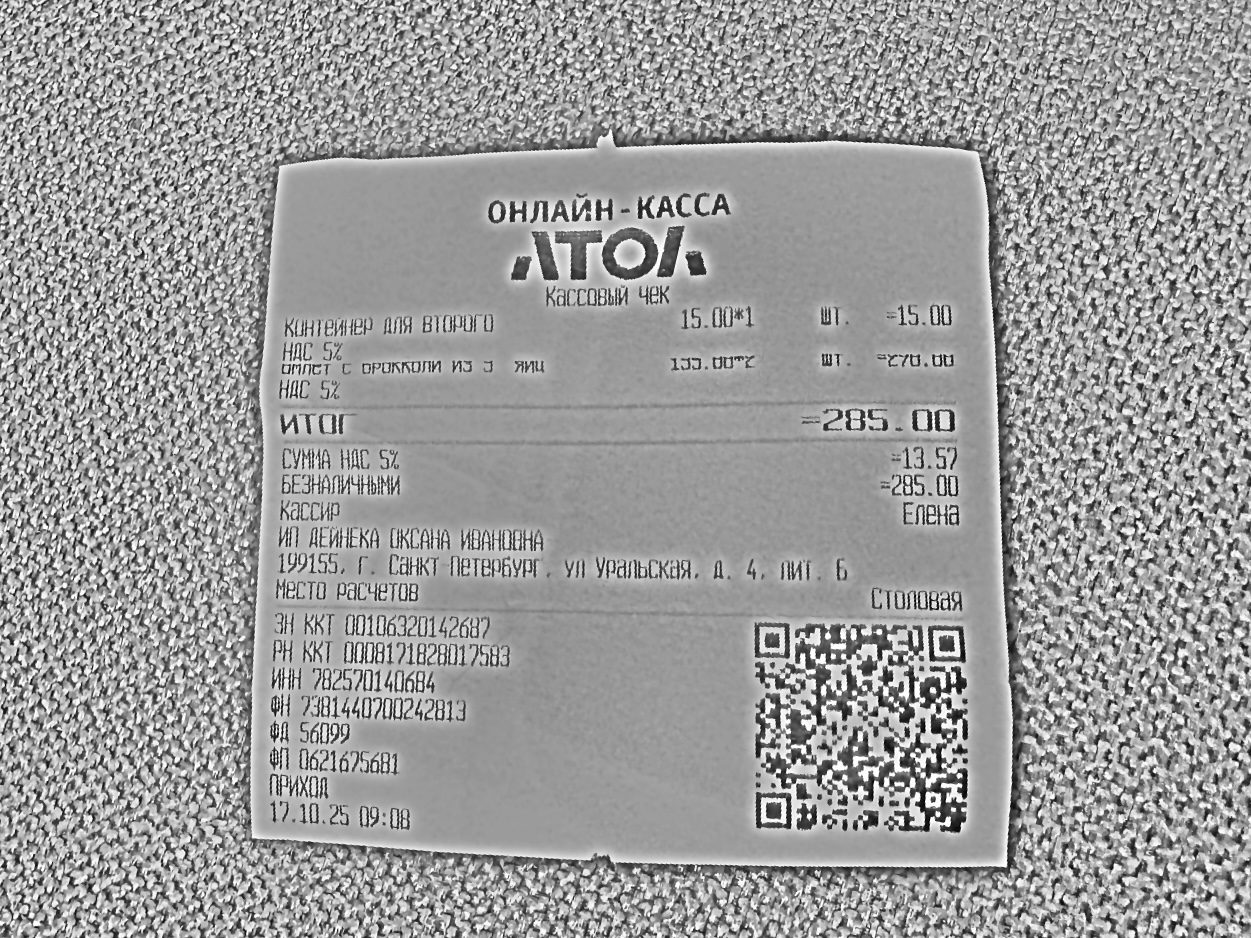
Продавец: ИП ДЕЙНЕКА ОКСАНА ИВАНОВНА
ИНН: 782570140684
Дата: 17.10.25
Товары: Контейнер для второго; Омлет с сыром из 3 яиц
Количество: 1; 2
Цена: 15.00; 135.00
Сумма: 15.00; 270.00
Итого: 285.00